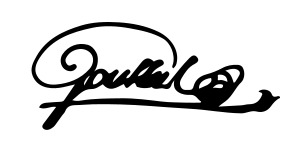
Signature of: françois goullus